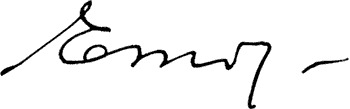
Signature of: valentyn yezhov